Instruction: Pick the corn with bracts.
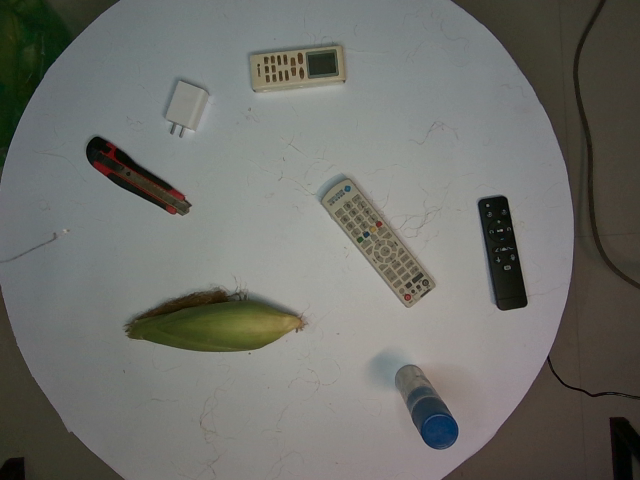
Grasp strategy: vertical